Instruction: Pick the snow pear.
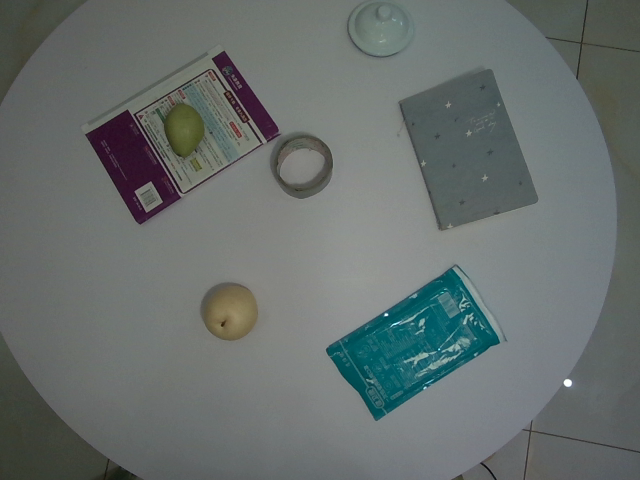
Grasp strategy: vertical